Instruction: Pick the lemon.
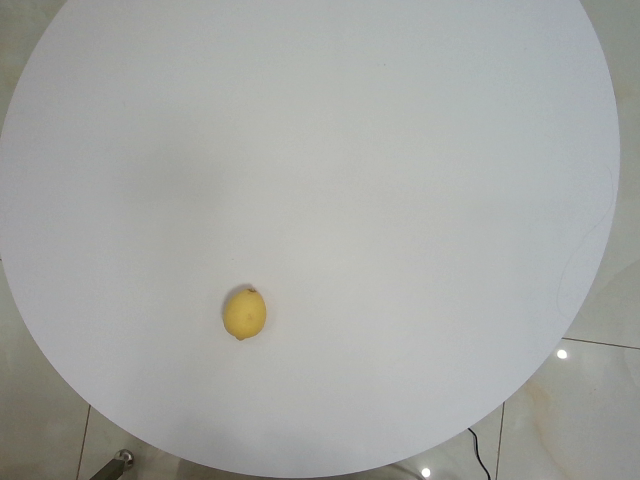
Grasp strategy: vertical